Question: What is the address or location of the property listed in the document?
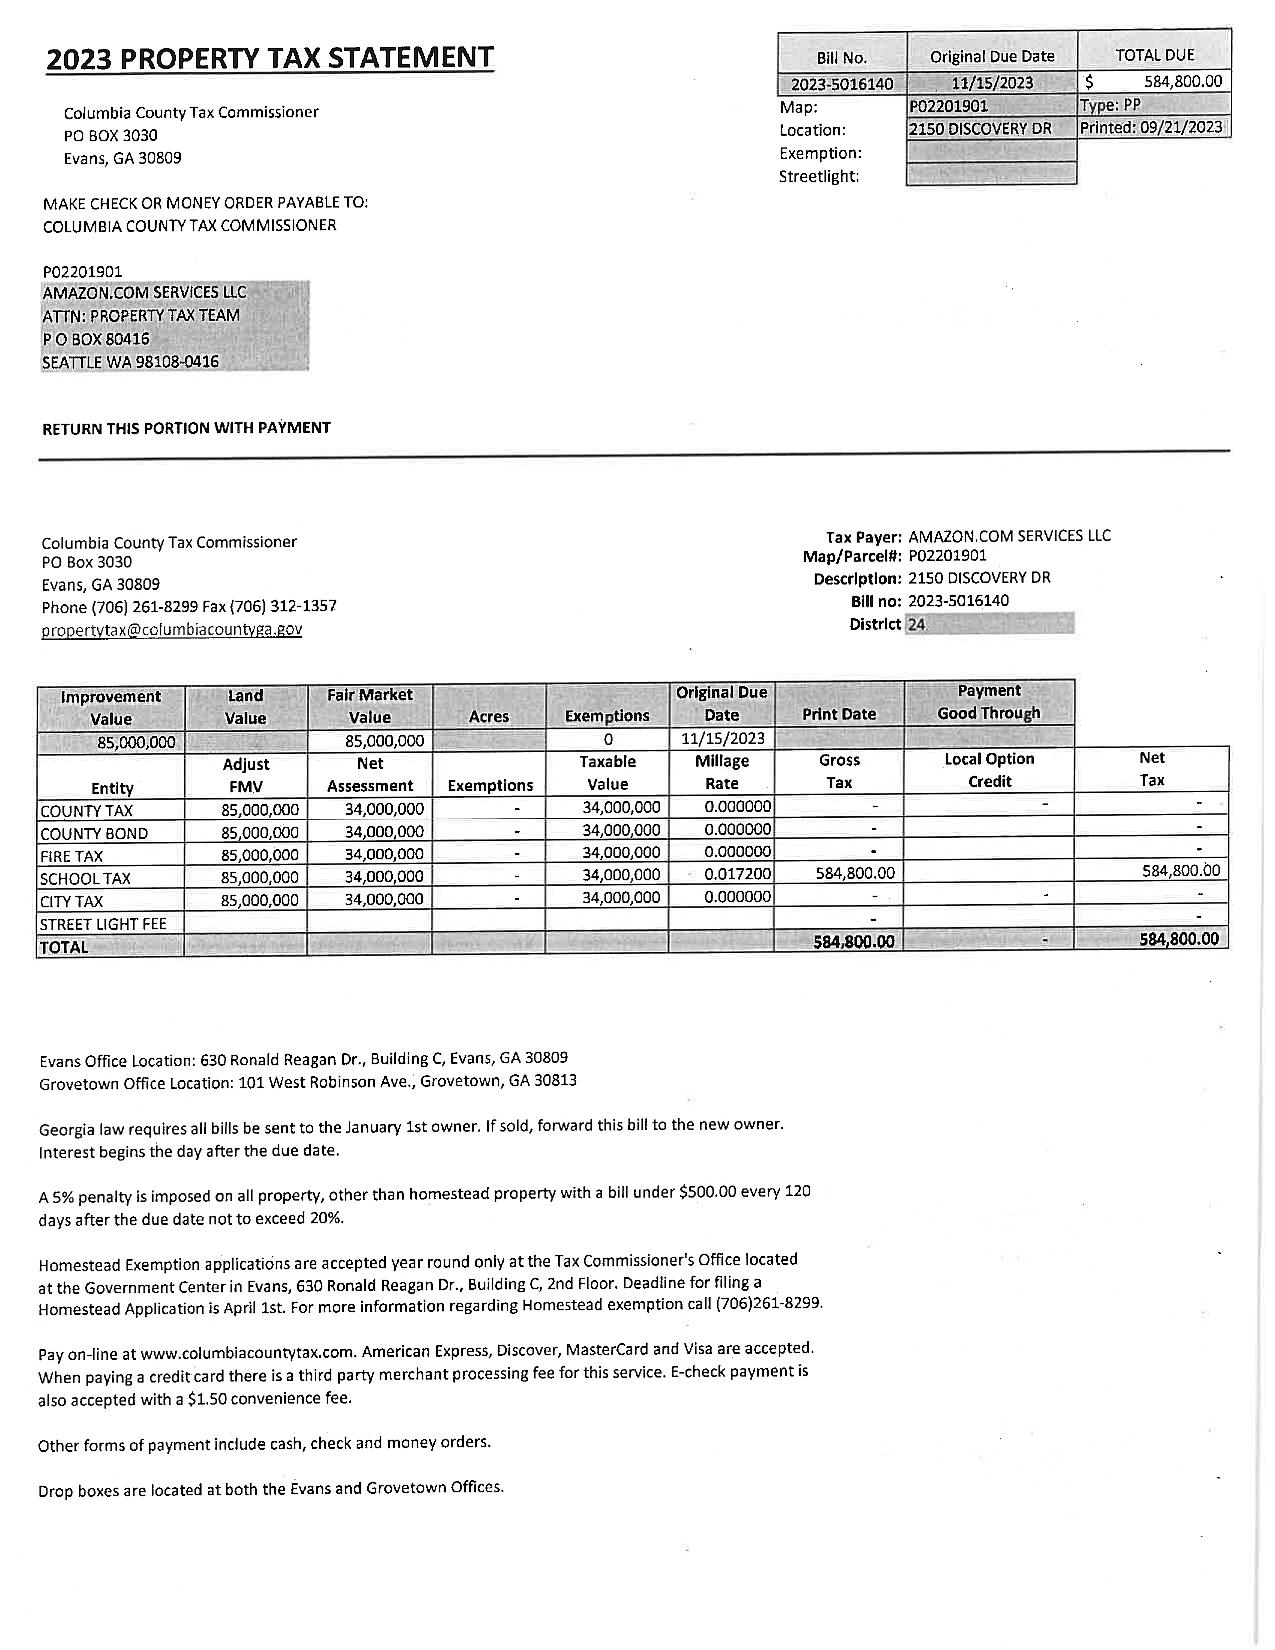
Answer: "2150 DISCOVERY DR"